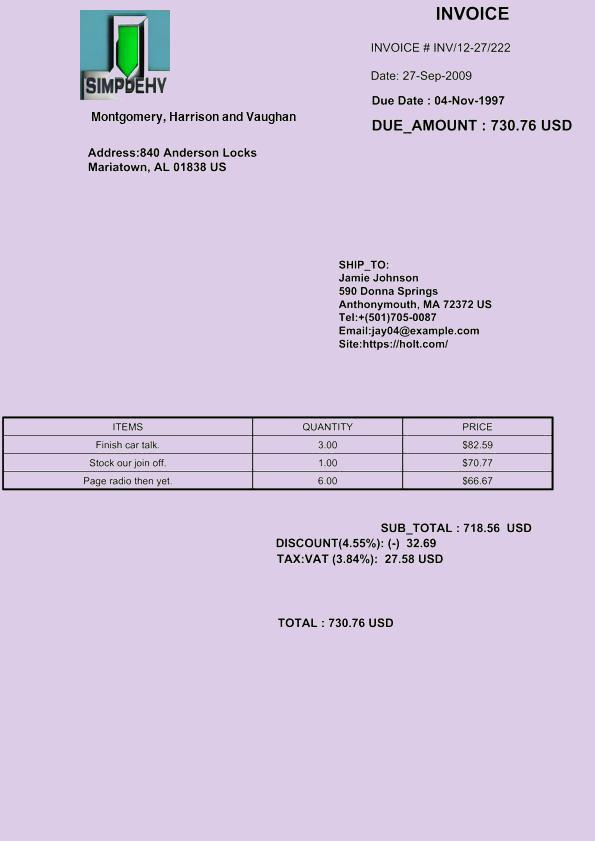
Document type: Invoice